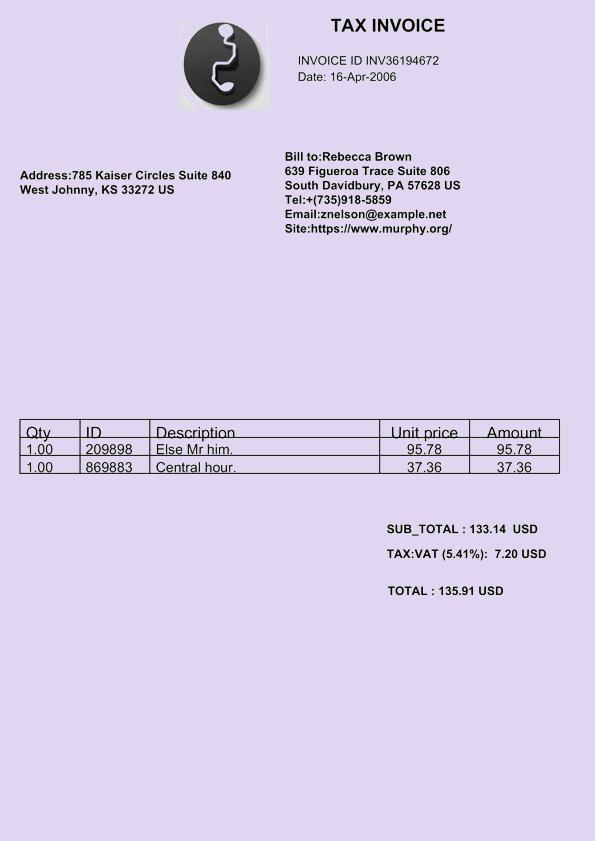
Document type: Invoice